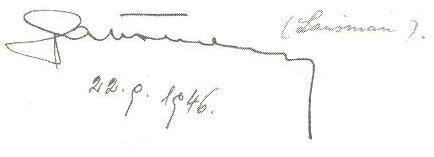
Signature of: bohumil laušman